Question: How is the property described in the document?
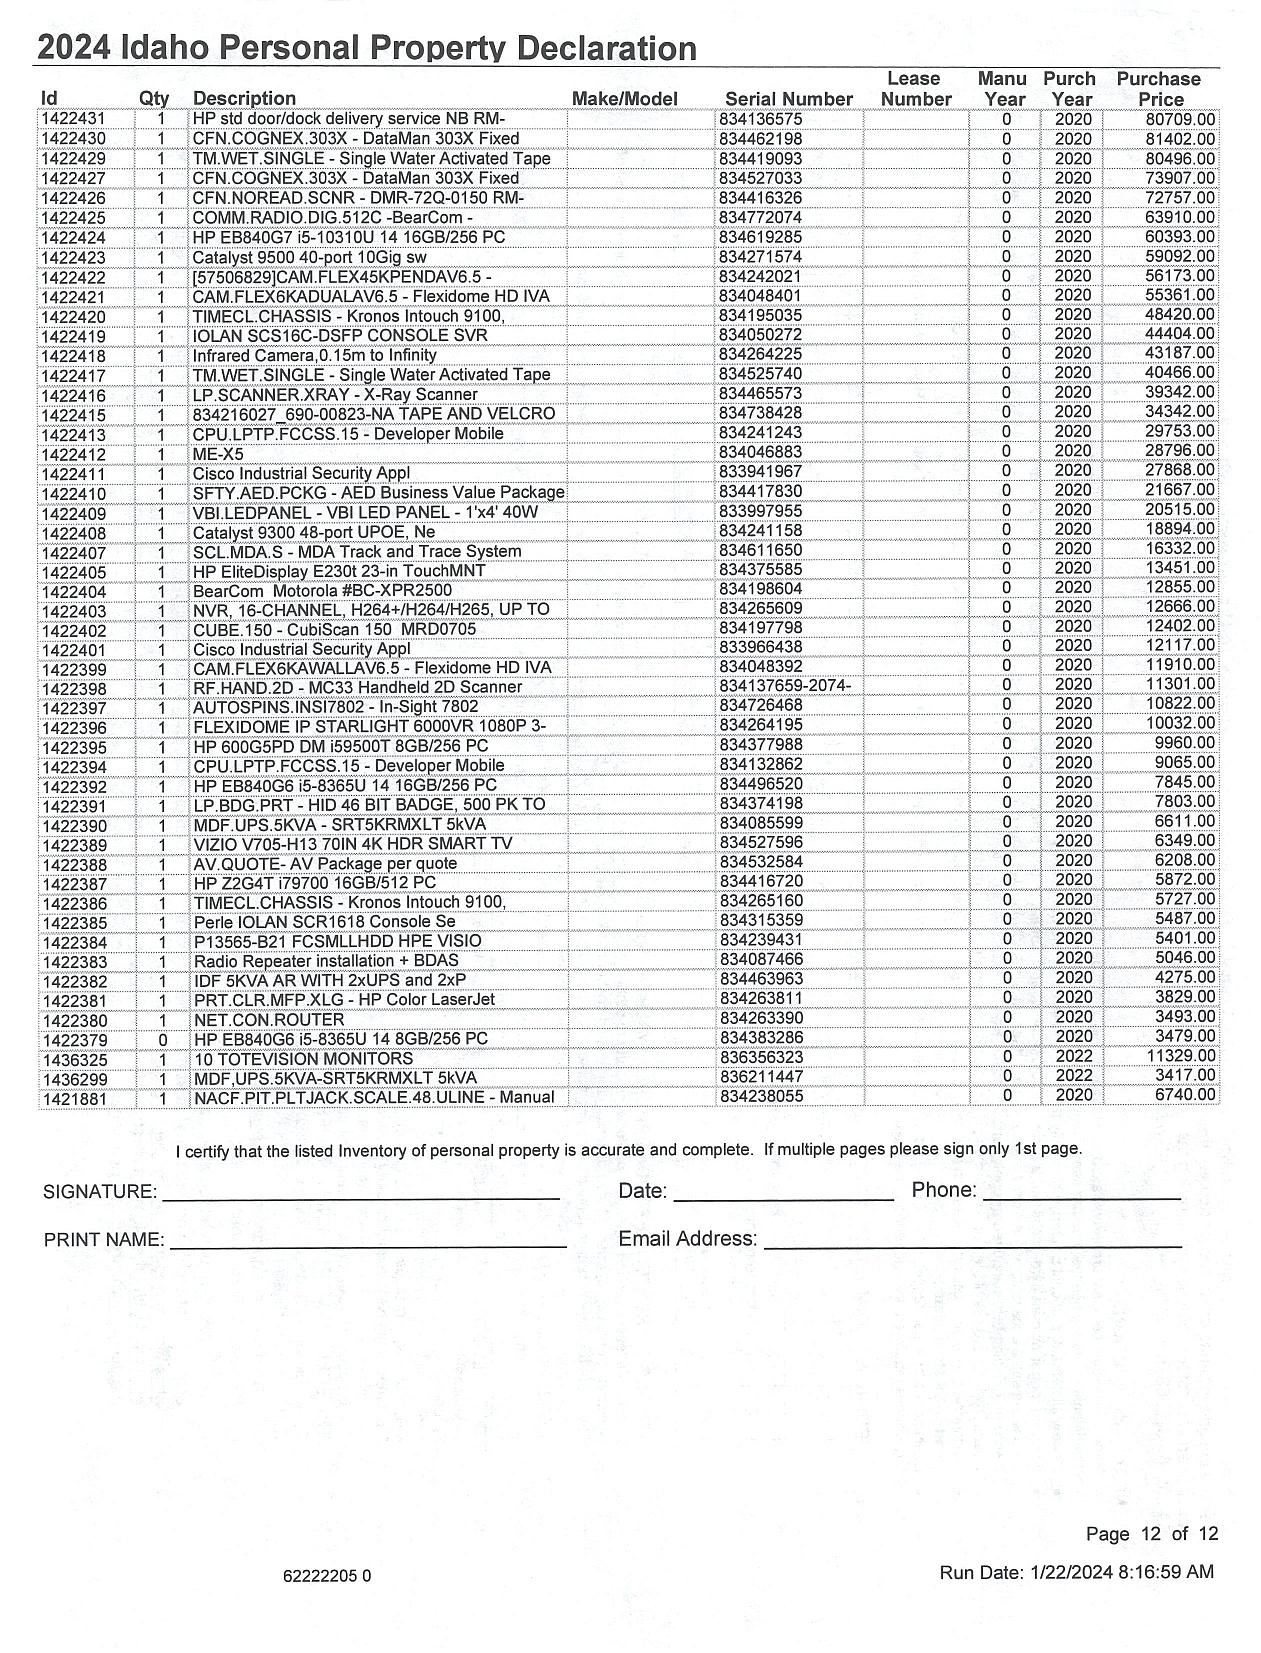
Answer: "HP std door/dock delivery service NB RM-, CFN COGNEX 303X - DataMan 303X -Fixed, TM WET SINGLE - Single Water Activated Tape, CFN COGNEX 303X - DataMan 303X -Fixed, ..."